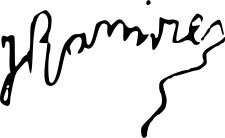
Signature of: francisco ramírez